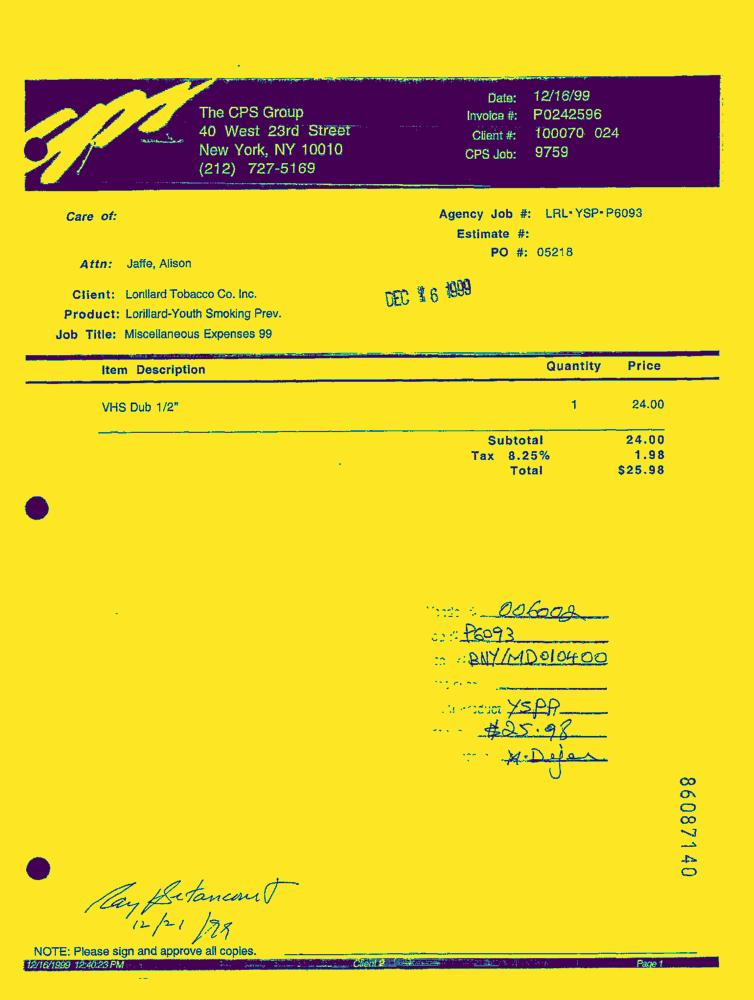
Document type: Invoice-Doc